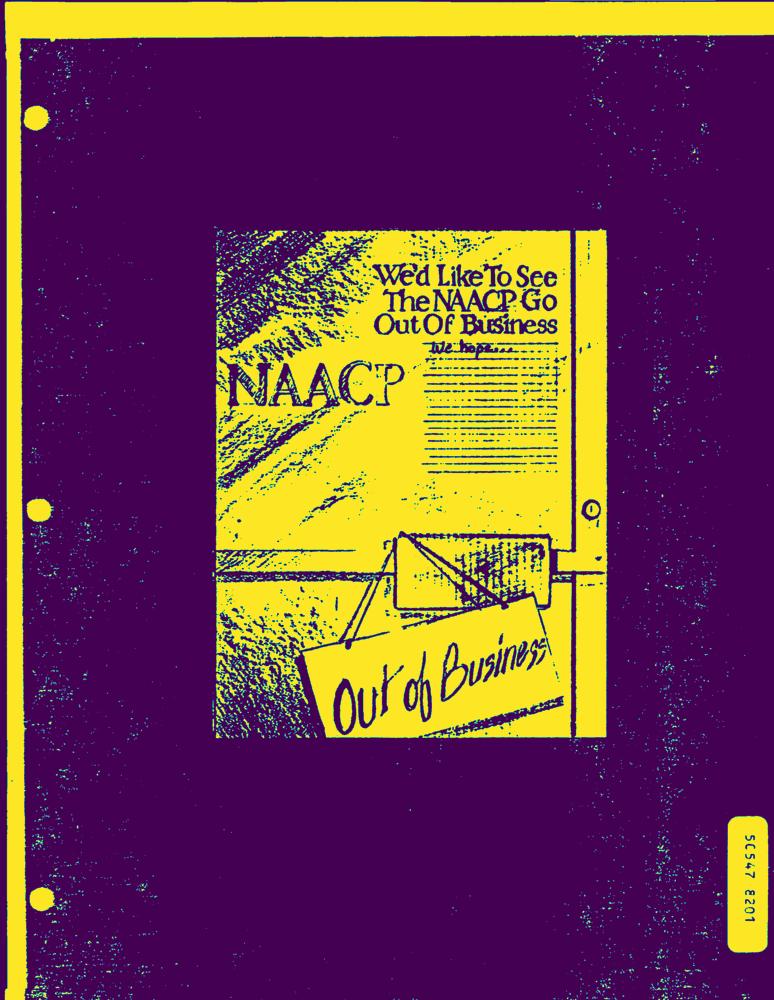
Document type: AD